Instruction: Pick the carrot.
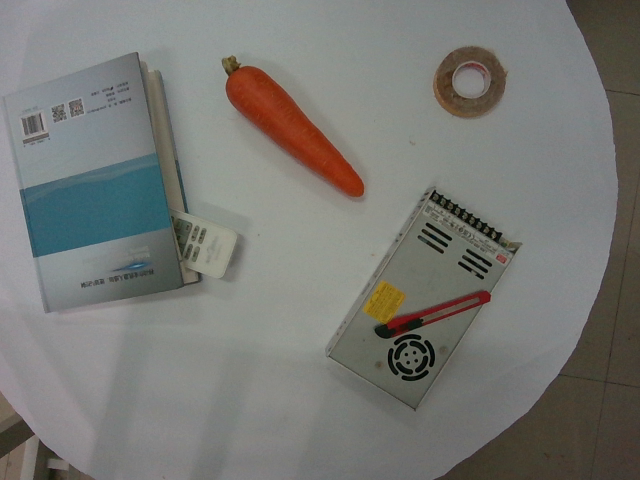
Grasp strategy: vertical